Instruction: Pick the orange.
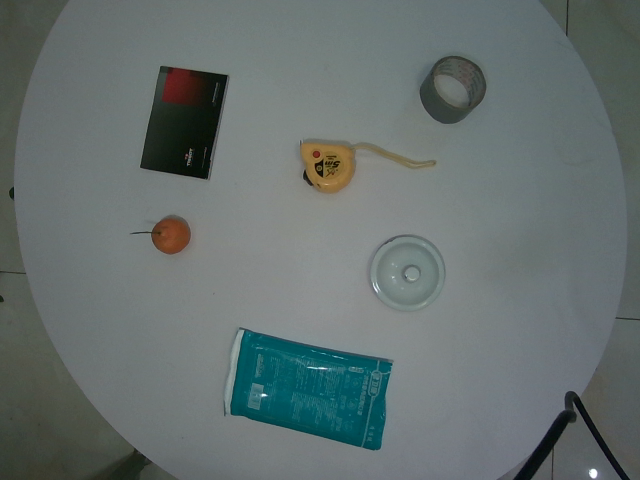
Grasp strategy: vertical